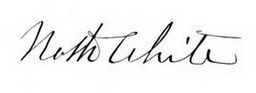
Signature of: nathaniel white